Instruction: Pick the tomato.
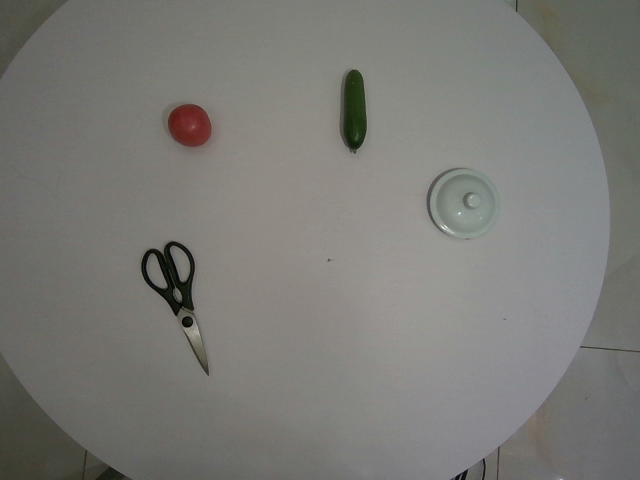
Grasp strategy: vertical